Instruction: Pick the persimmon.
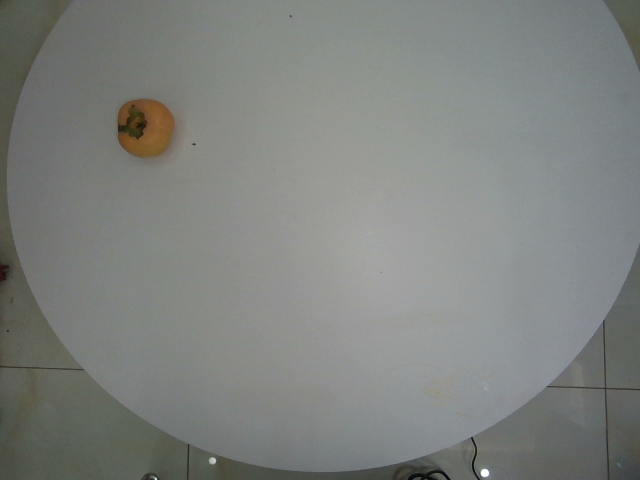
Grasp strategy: vertical